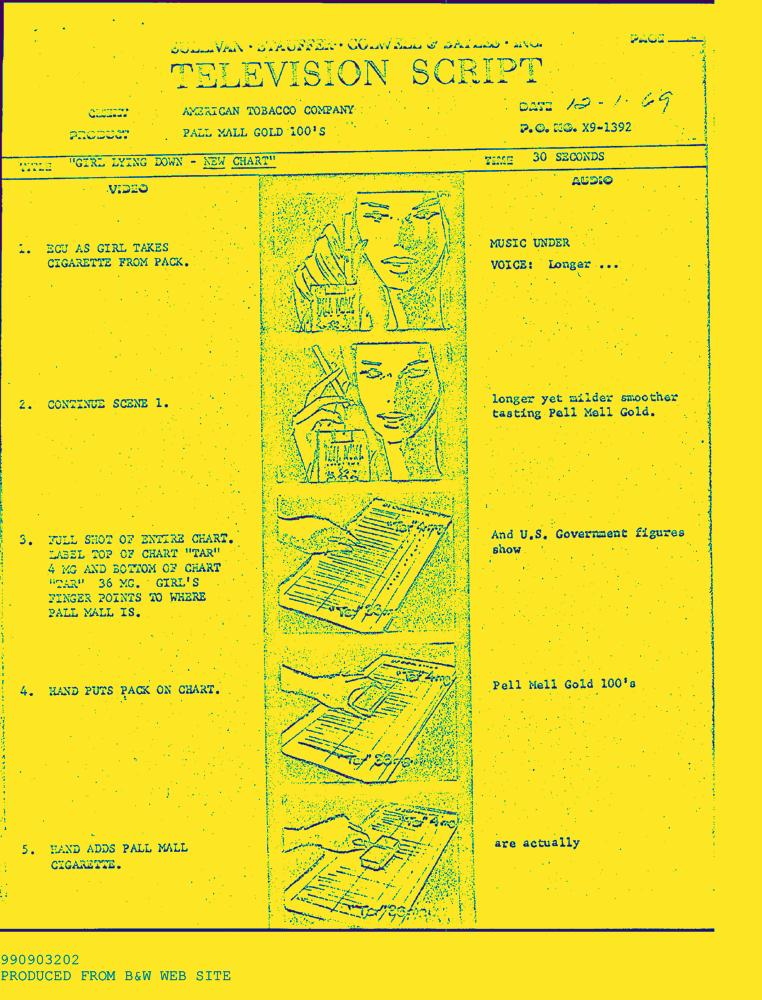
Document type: AD